Question: What is the main concern?
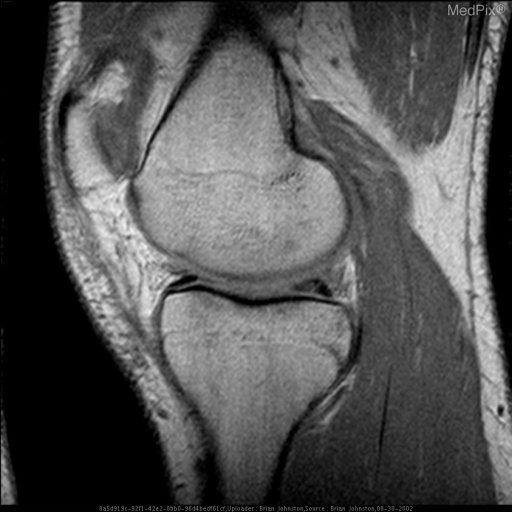
Answer: The findings suggest 1) This is a T2 weighted coronal image of the Left knee with fat saturation showing abnormal signal in the medial meniscus which clearly contacts the articular surface.  This is consistent with a meniscal tear.  Also note edema surrounding the lateral collateral ligament (sprain).

2) This Sagittal proton density image of the left knee reveals linear abnormal signal in the posterior horn of the medial meniscus. 2)	This Sagittal proton density image of the left knee reveals linear abnormal signal in the posterior horn of the medial meniscus. The patient might have a history of 30 y.o. man with chronic left knee pain after an injury.